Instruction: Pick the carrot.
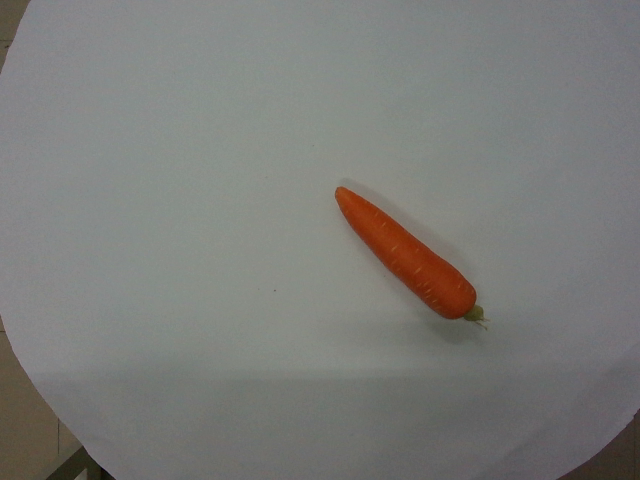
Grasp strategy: vertical